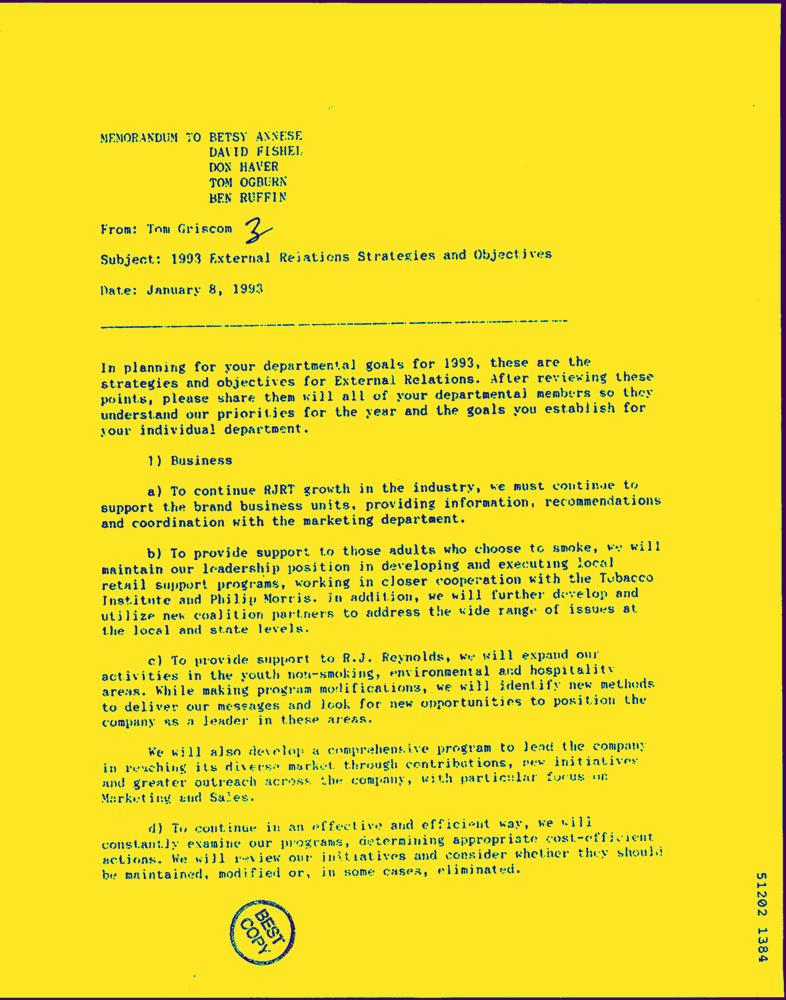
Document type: Letter-Doc